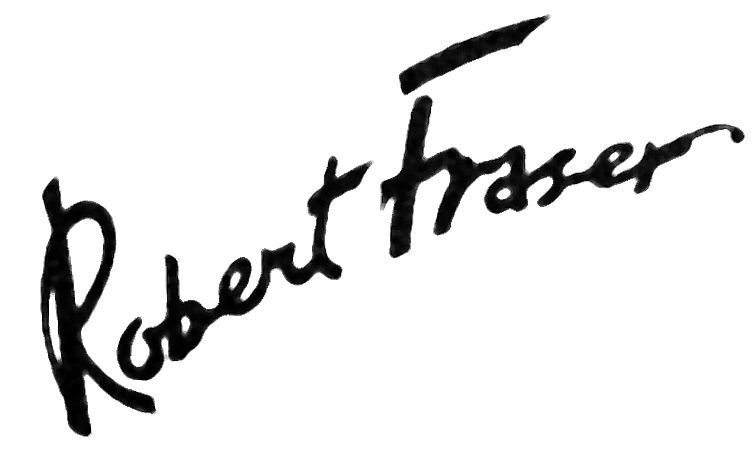
Signature of: robert fraser